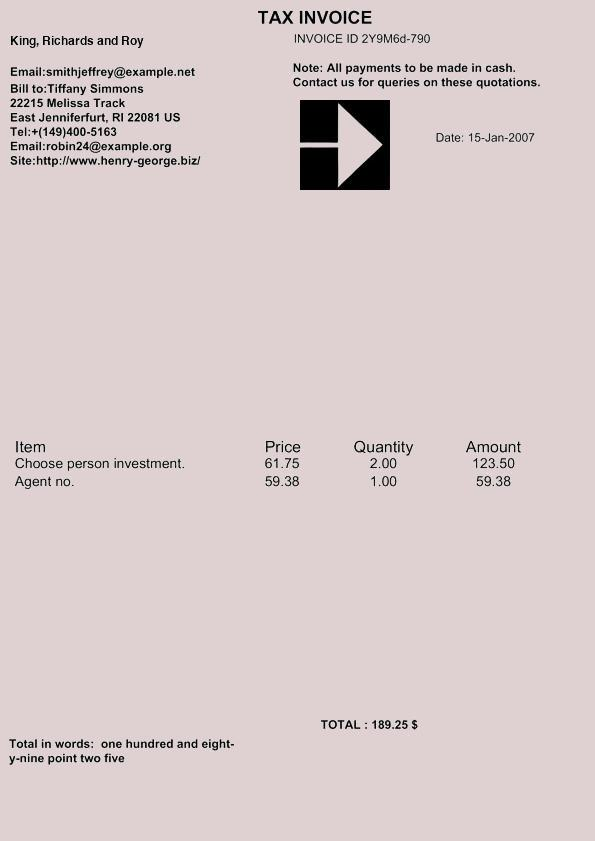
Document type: Invoice